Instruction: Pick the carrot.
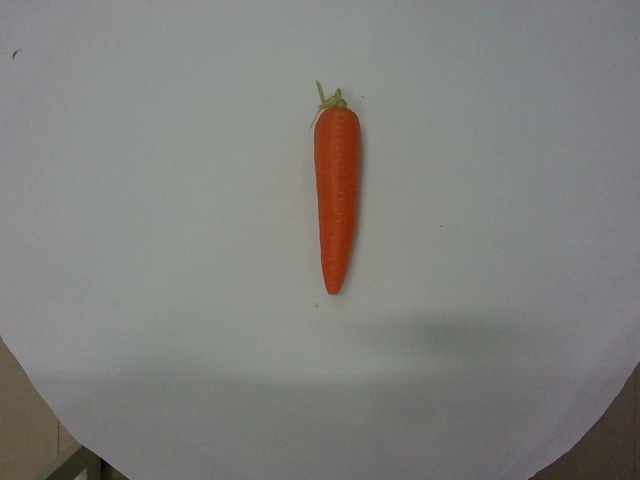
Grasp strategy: vertical